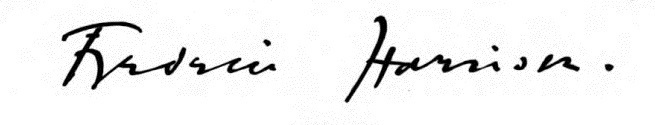
Signature of: frederic harrison